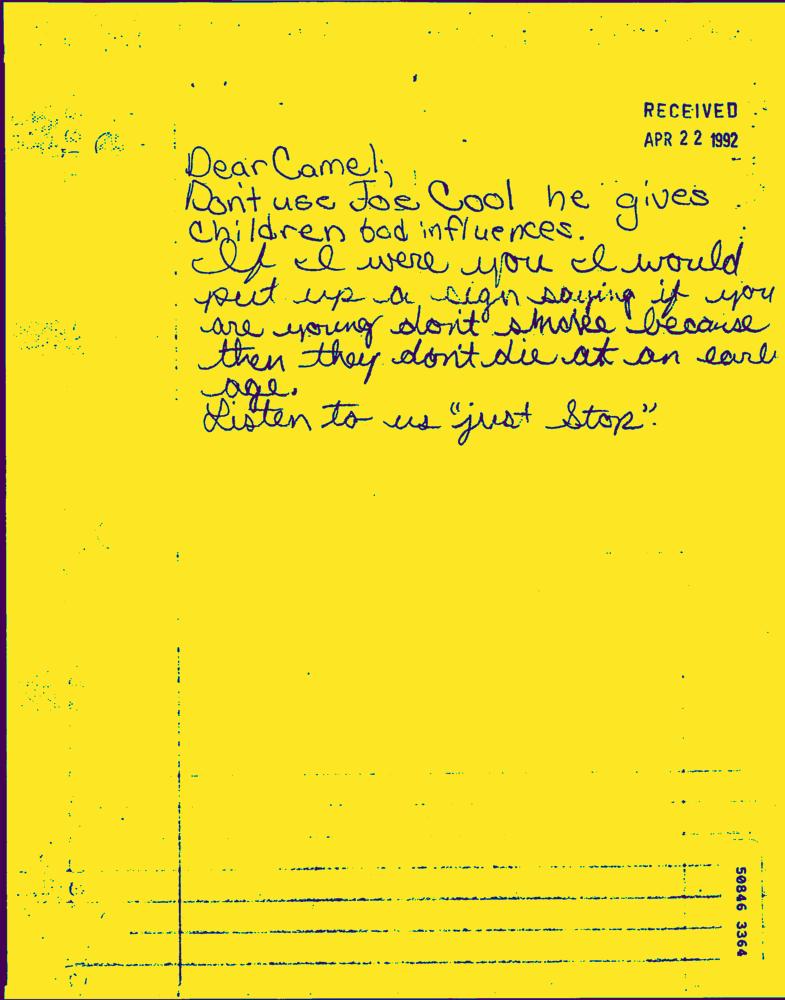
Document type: Hand-Written